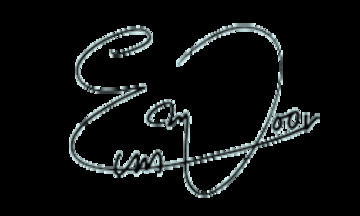
Signature of: cha eun woo